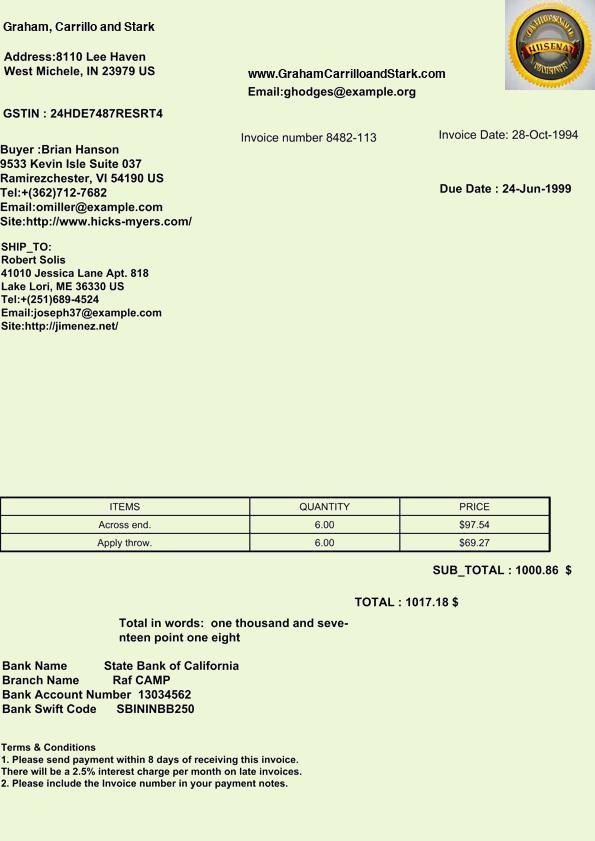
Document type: Invoice